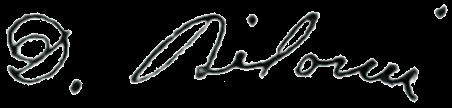
Signature of: david bélonie